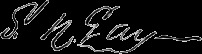
Signature of: sidney howard gay